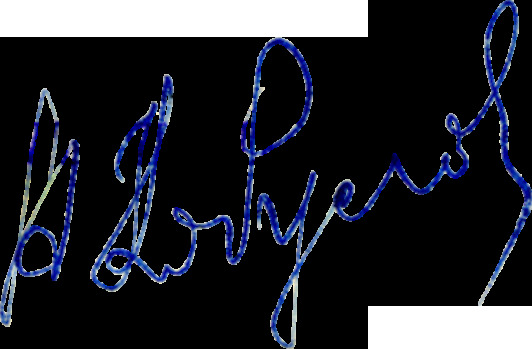
Signature of: amayak zaharovich kobulov